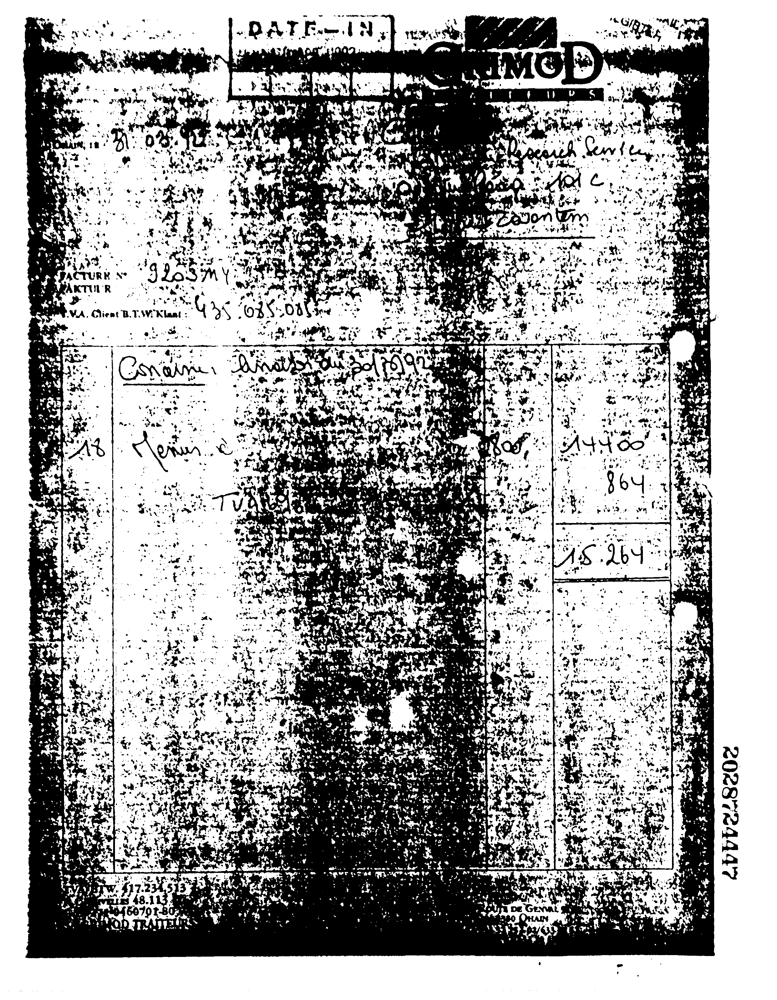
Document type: Invoice